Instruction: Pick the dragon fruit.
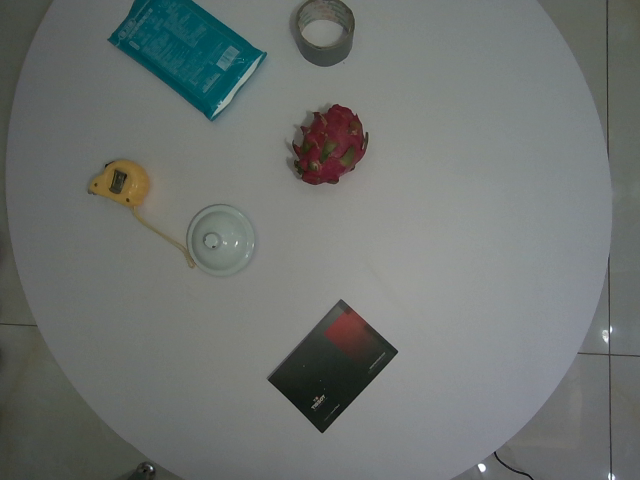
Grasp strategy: vertical